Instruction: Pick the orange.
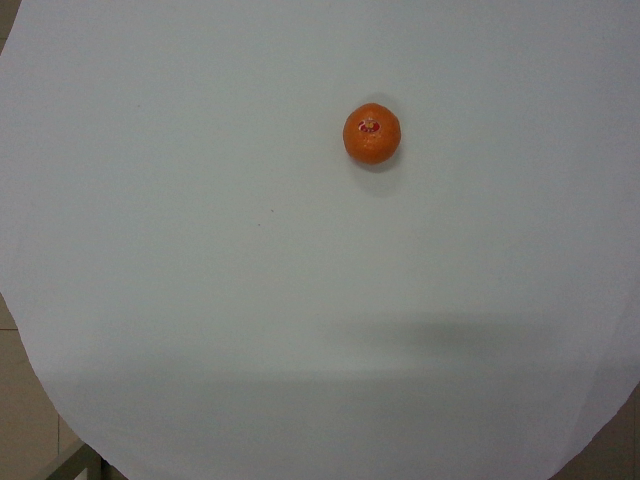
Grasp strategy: vertical